Question: Can you provide the account number mentioned in the document?
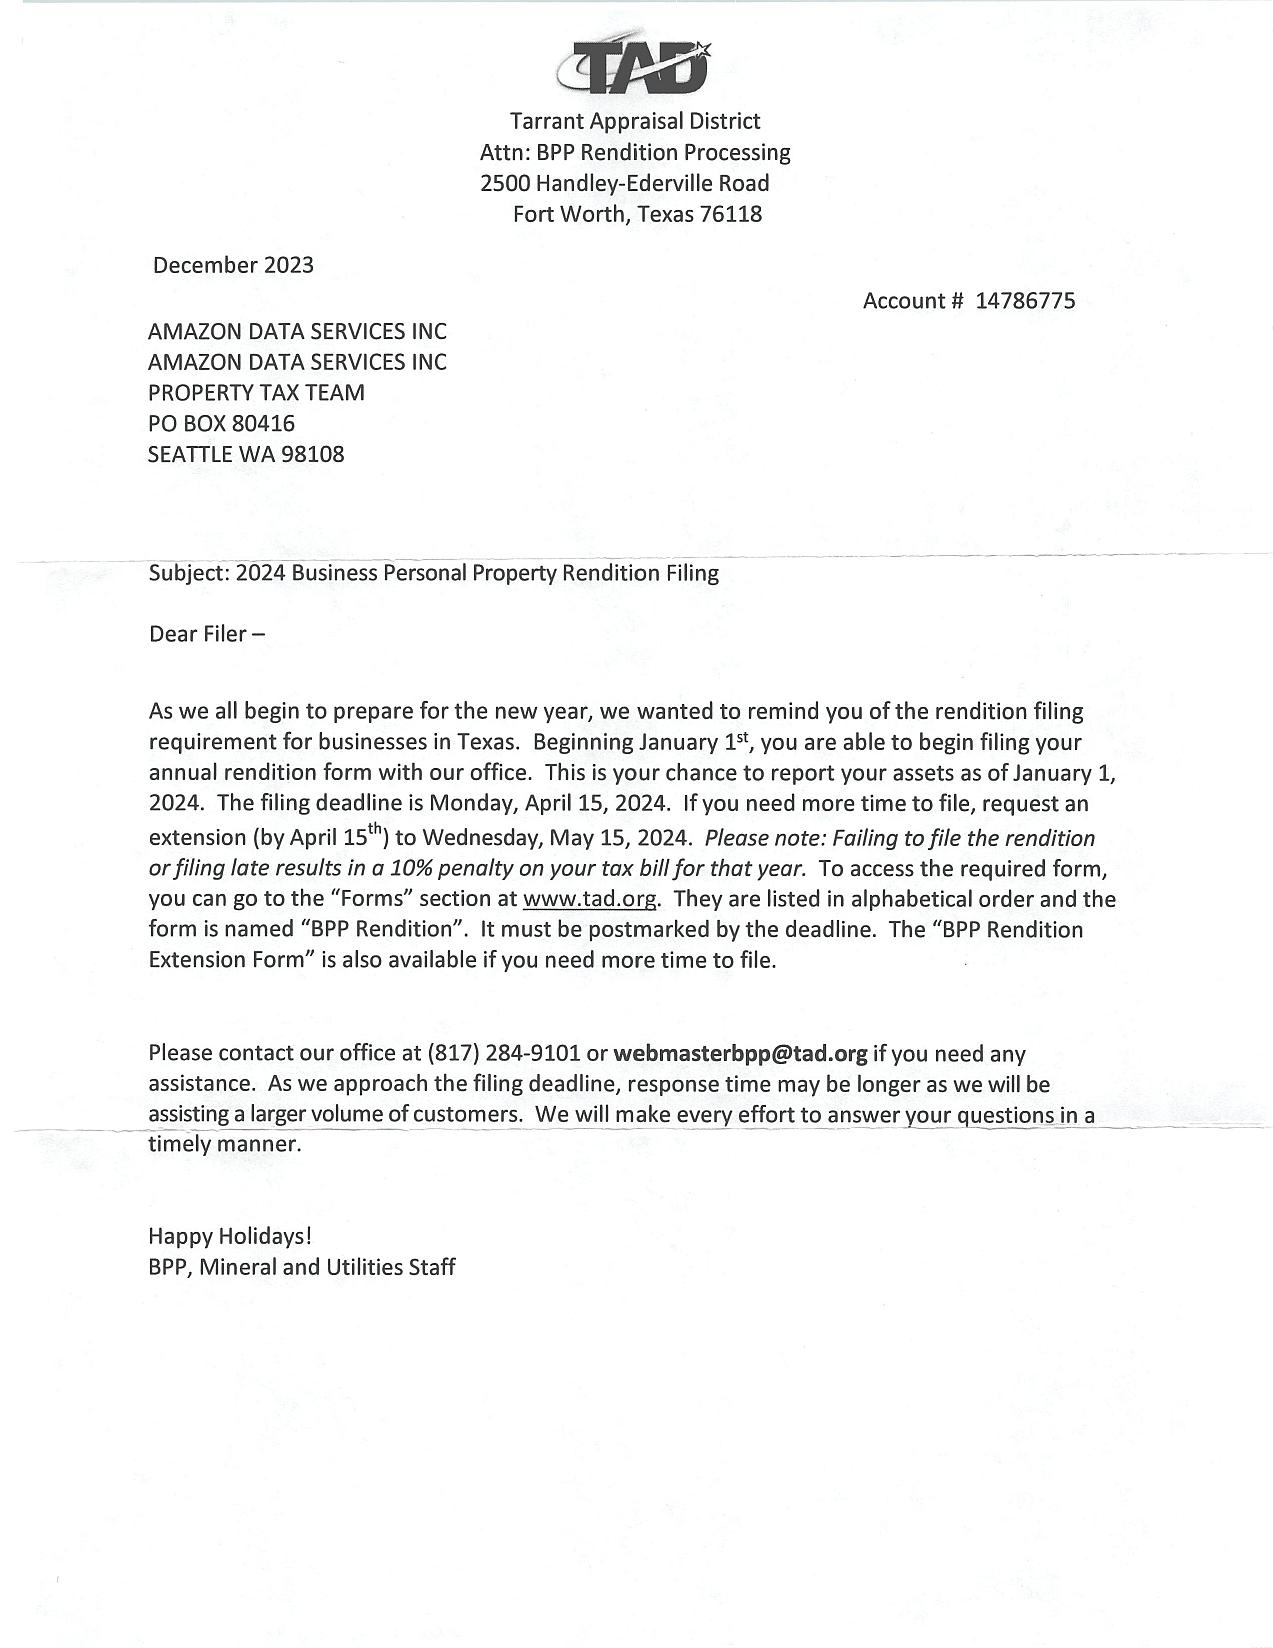
Answer: "14786775"